Question: What are the imaging findings?
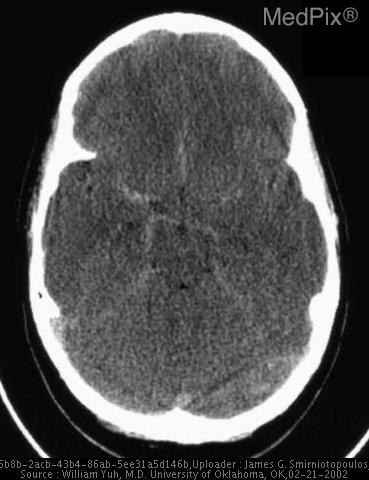
Answer: The imaging shows •  The sulci and ventricles are not visible.
•  There is high attenuation on the surface of the brain.
•  The suprasellar cistern shows visible CSF - but high attenuation linear material There is diffuse swelling of the brain, very symmetric, with effacement of sulci and ventricles.  There appears to be high attenuation on the surface of the brain.  This could be due to SAH. However, there is no evidence of blood in the suprasellar cistern..